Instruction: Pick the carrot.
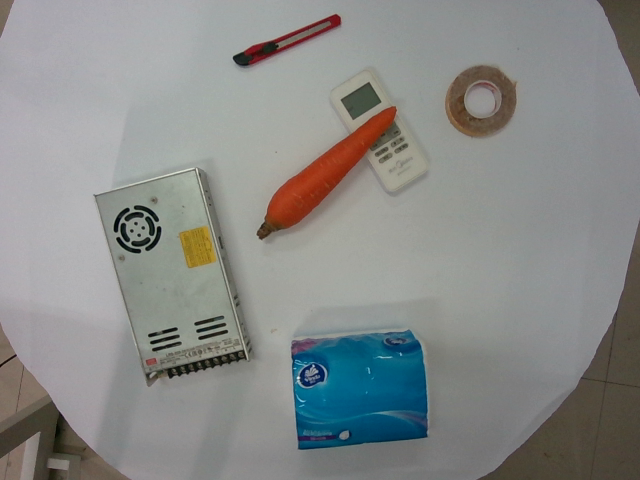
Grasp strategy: vertical